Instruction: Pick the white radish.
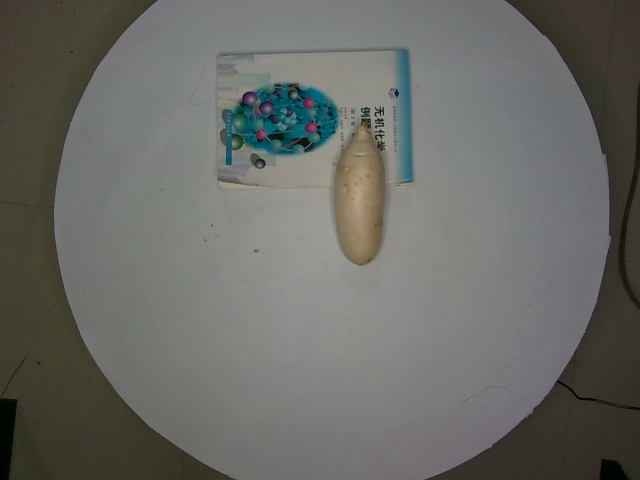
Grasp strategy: vertical